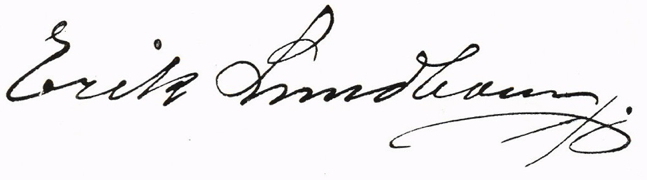
Signature of: erik lundbom